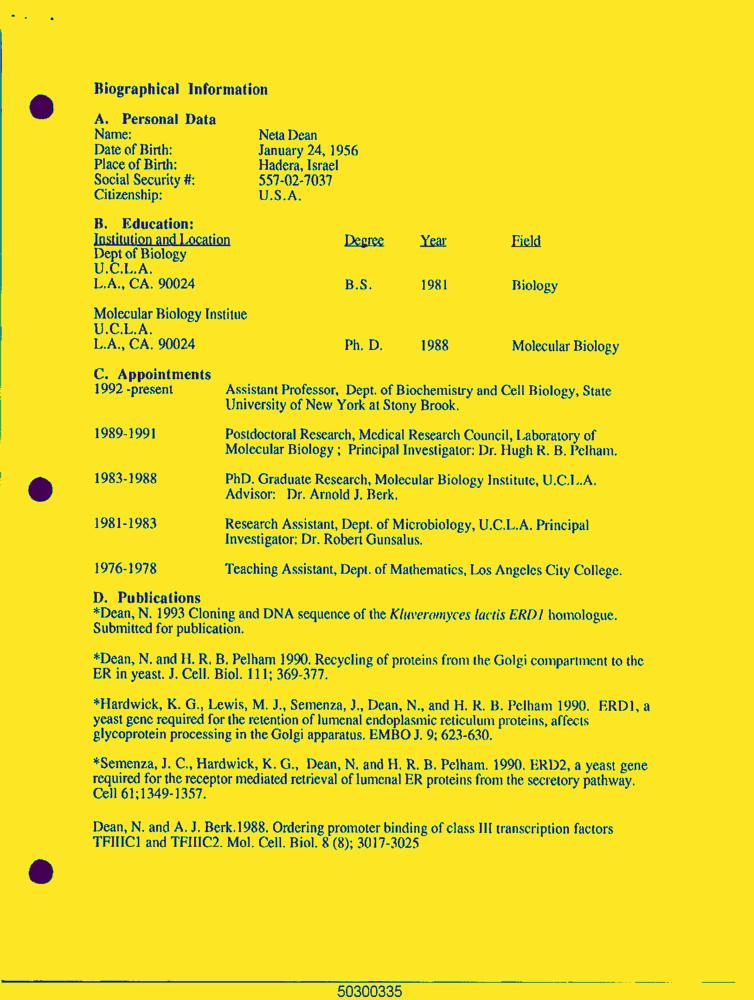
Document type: Resume-Doc